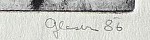
Signature of: bedřich glaser